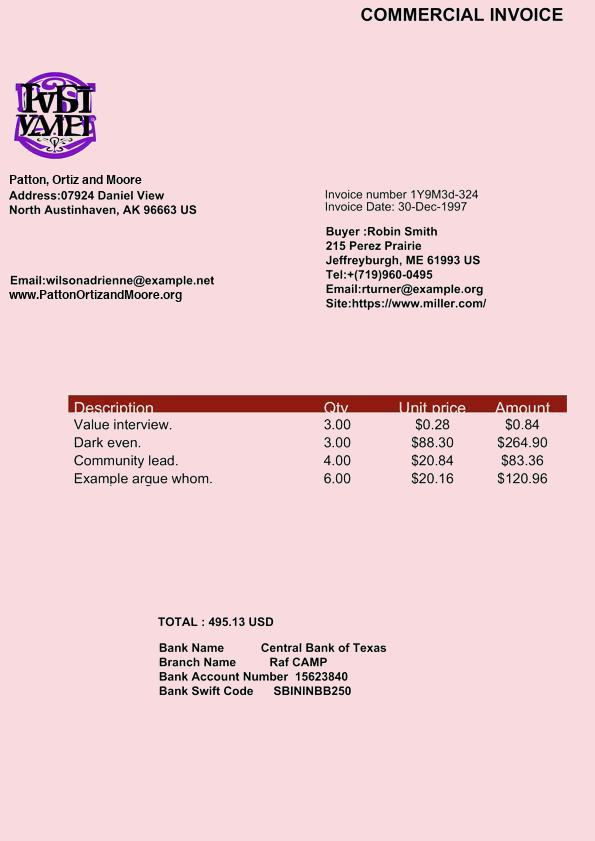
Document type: Invoice